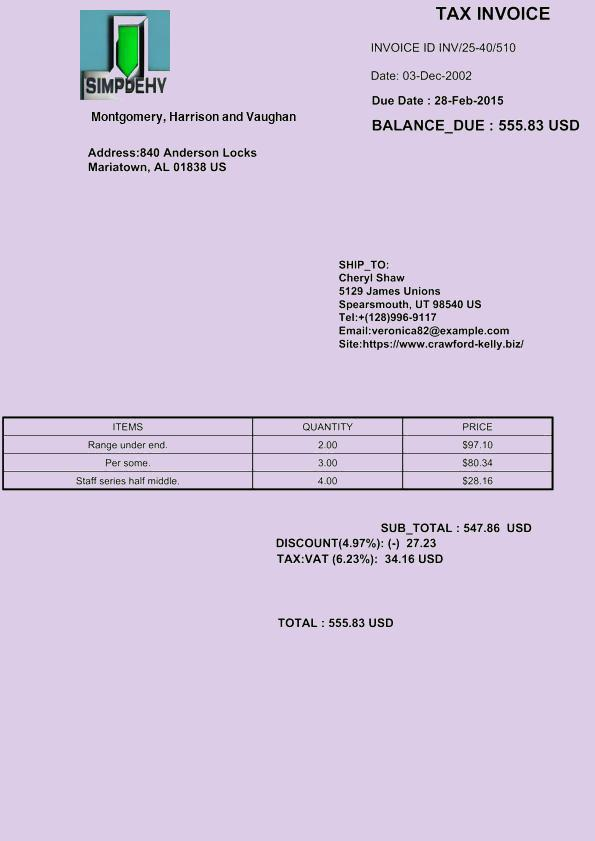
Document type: Invoice